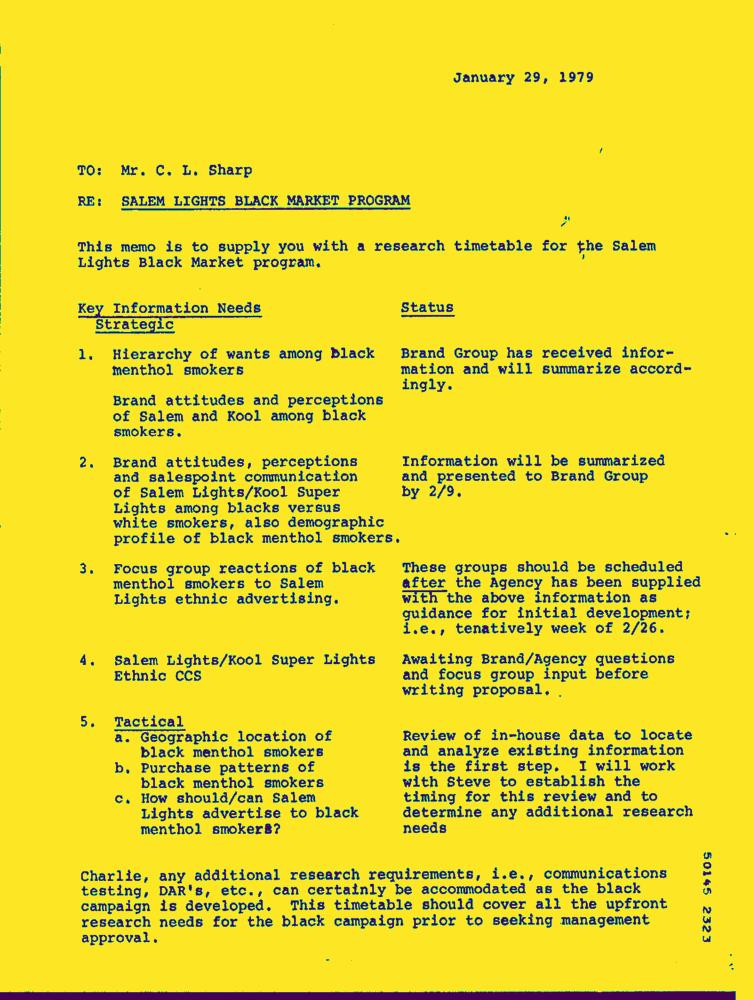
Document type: Letter-Doc